Question: What is the total amount of taxes owed as per the document?
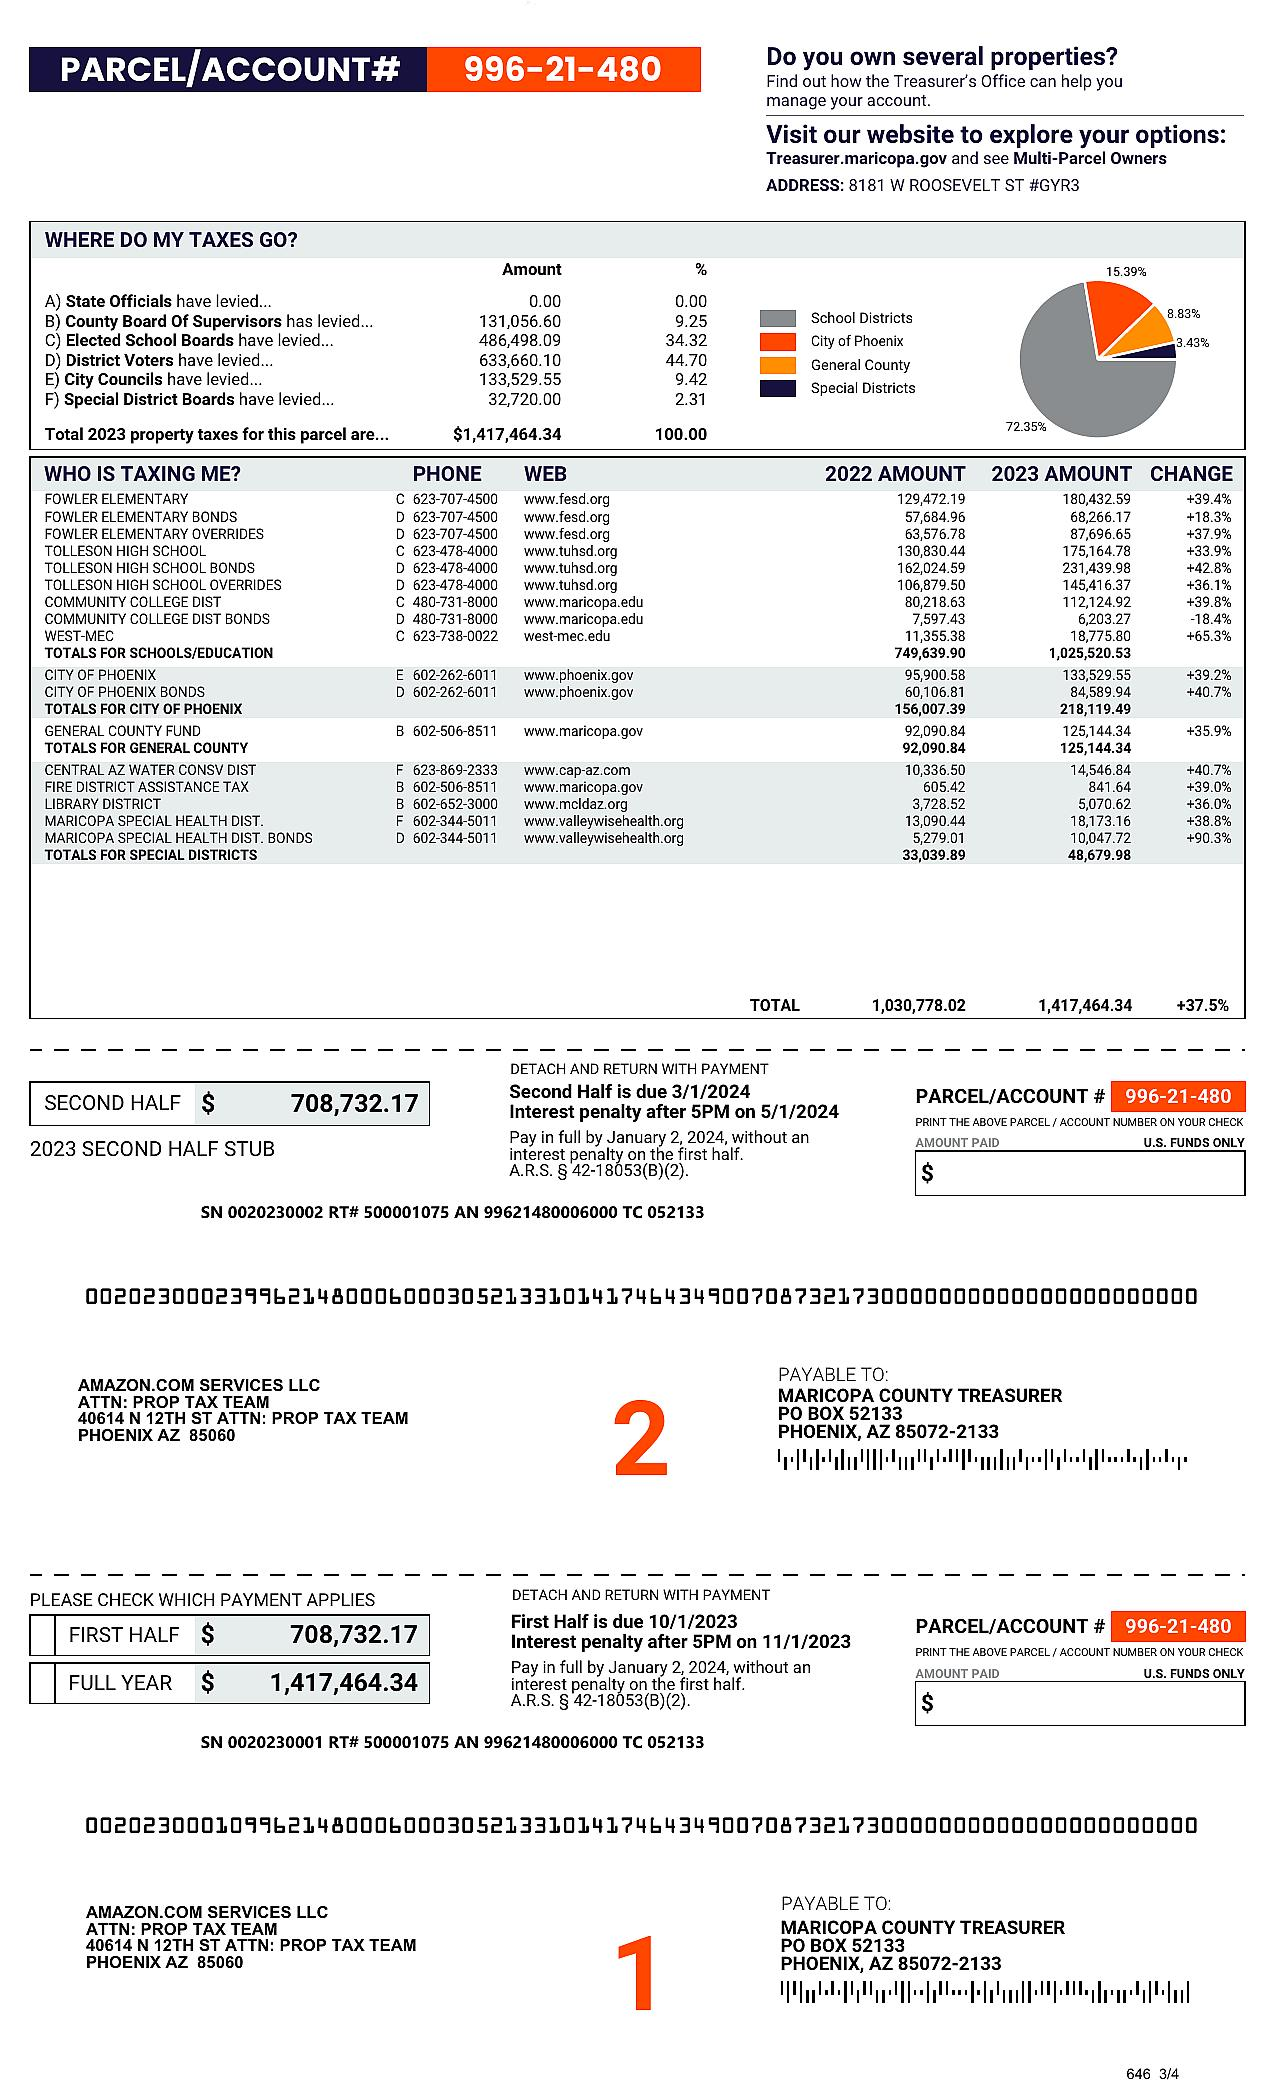
Answer: "1,417,464.34"